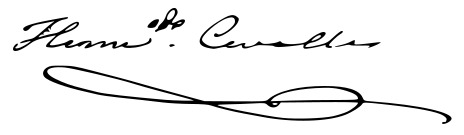
Signature of: hermenegildo díaz de cevallos